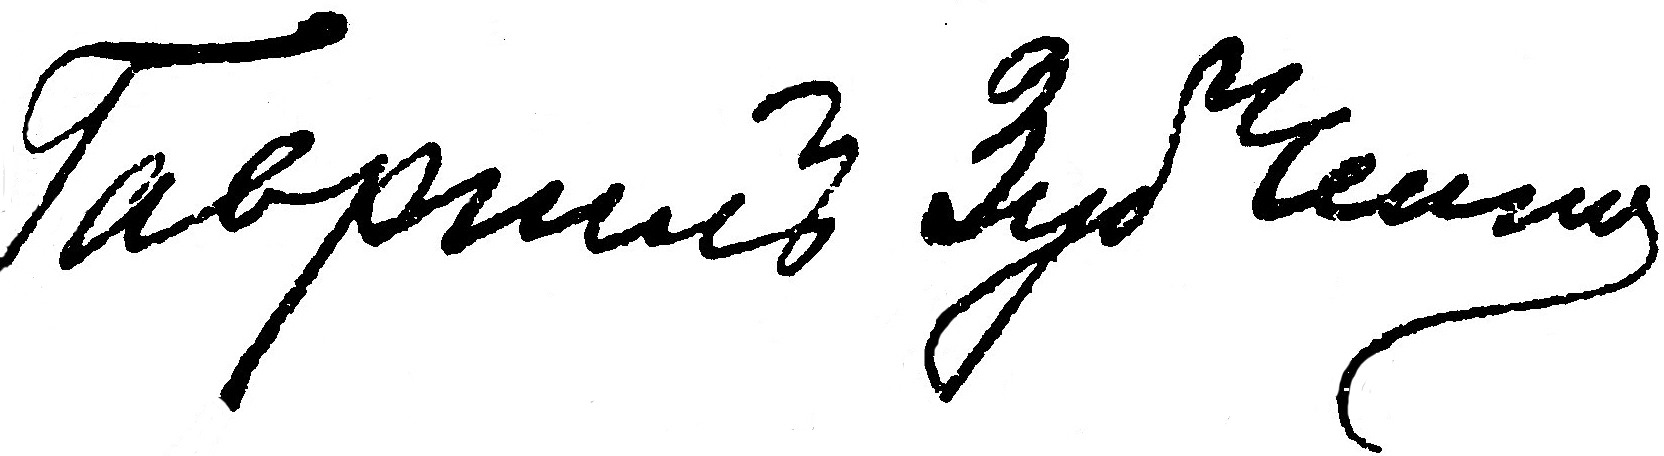
Signature of: havrylo zubchenko